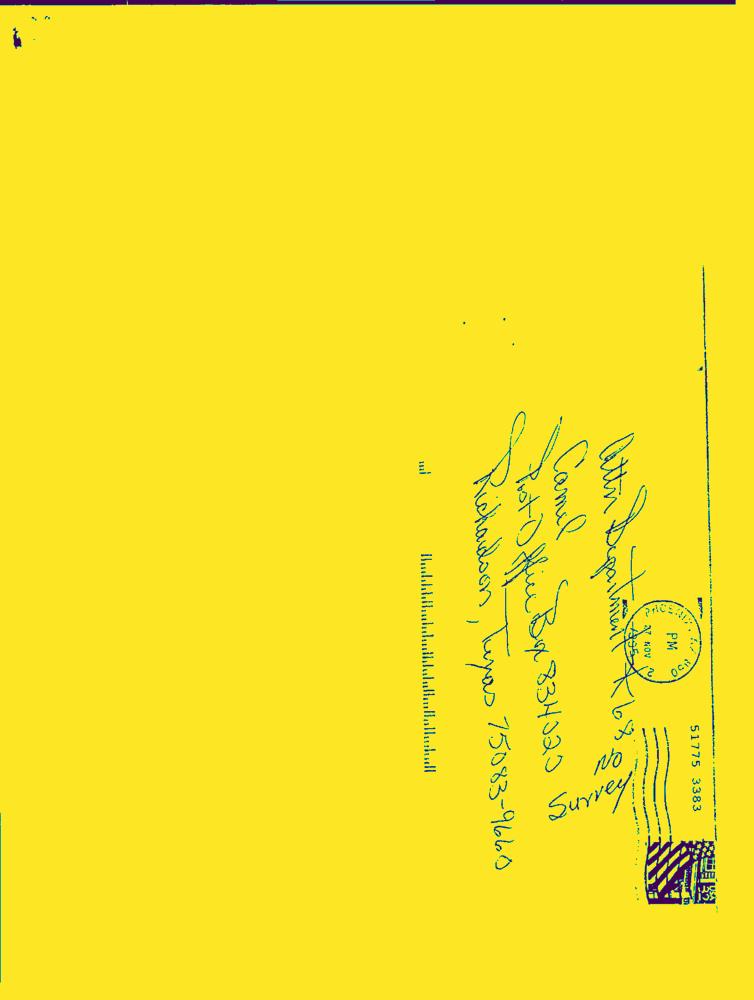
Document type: Hand-Written